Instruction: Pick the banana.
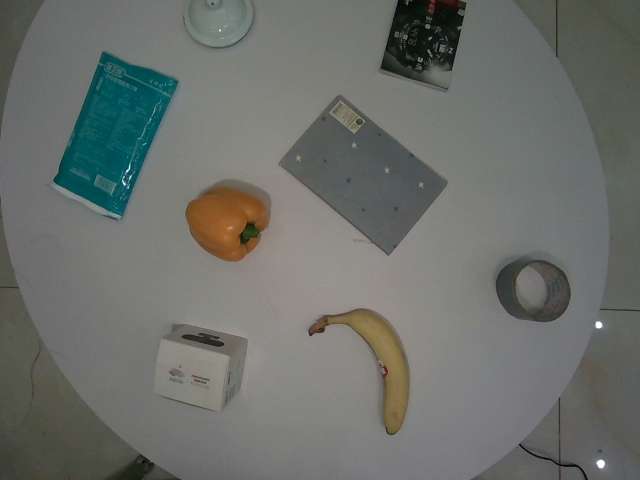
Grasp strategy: vertical